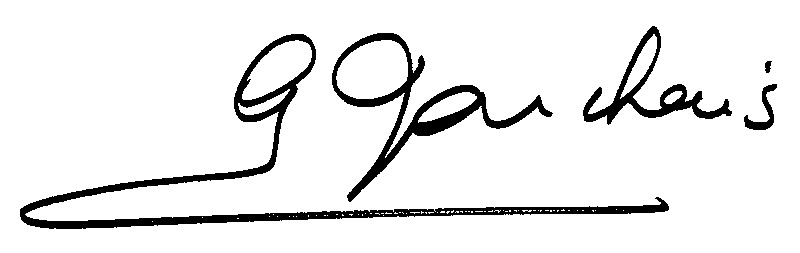
Signature of: georges marchais